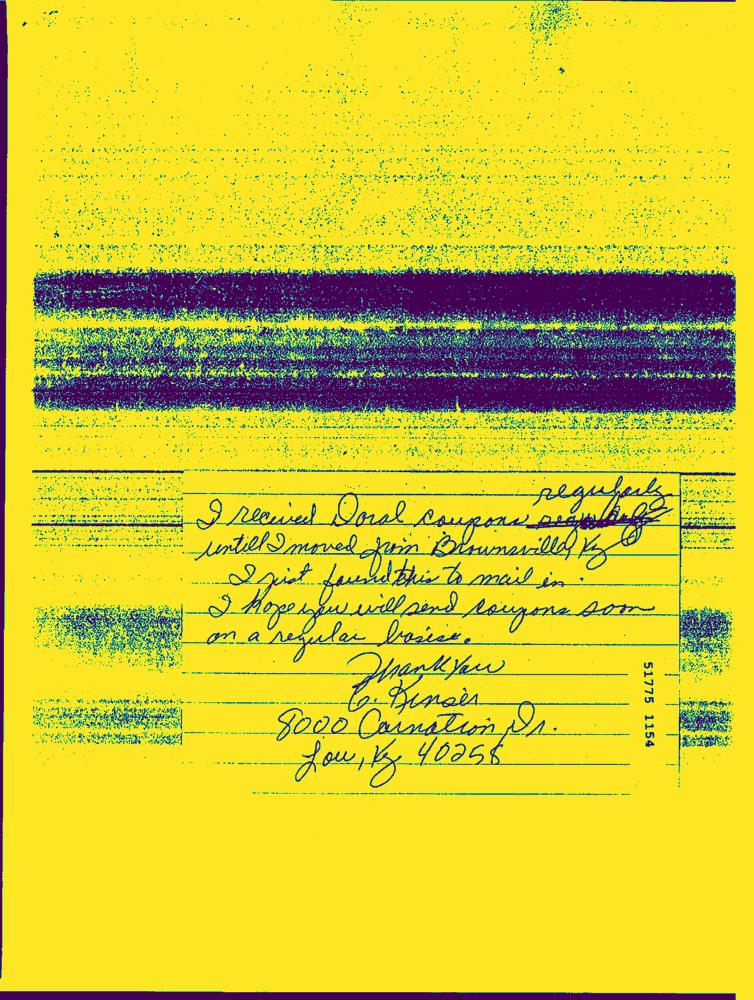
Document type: Hand-Written